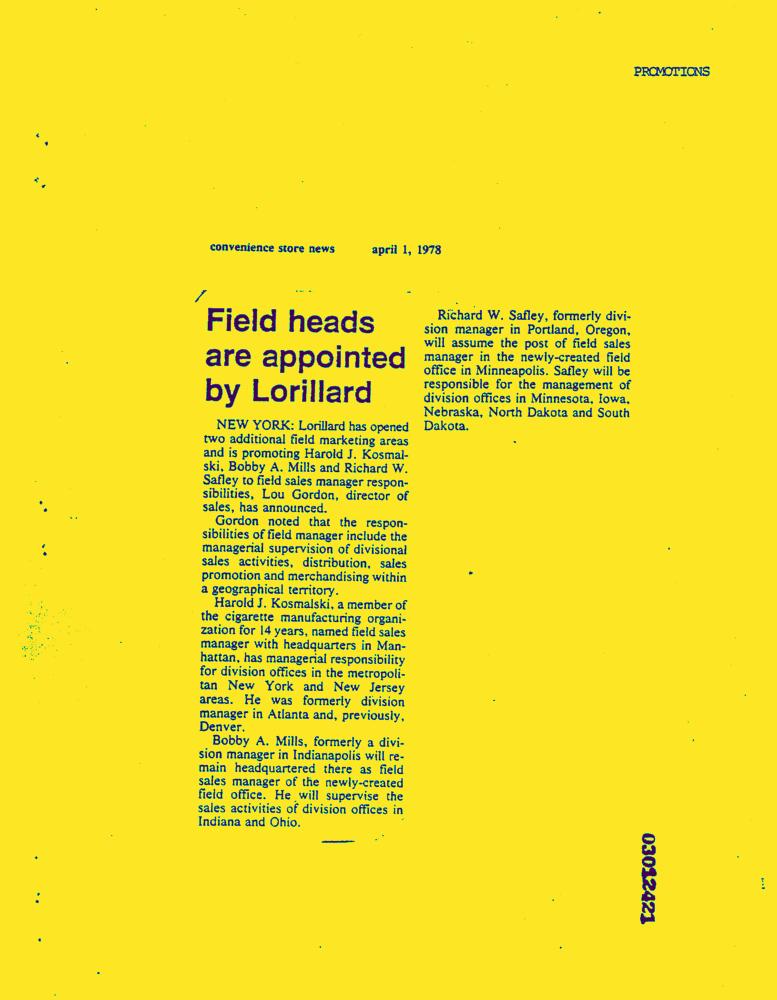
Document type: News-Article